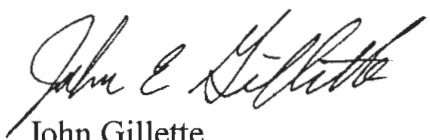
Signature of: john gillette